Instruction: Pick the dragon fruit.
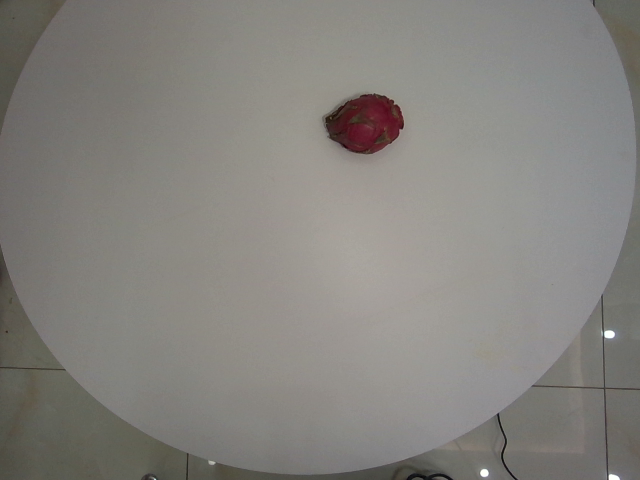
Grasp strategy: vertical